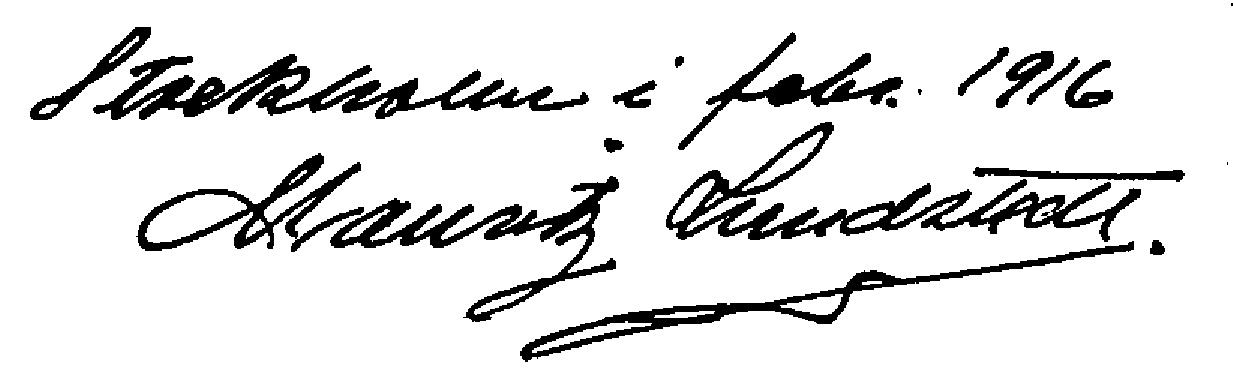
Signature of: mauritz lundstedt